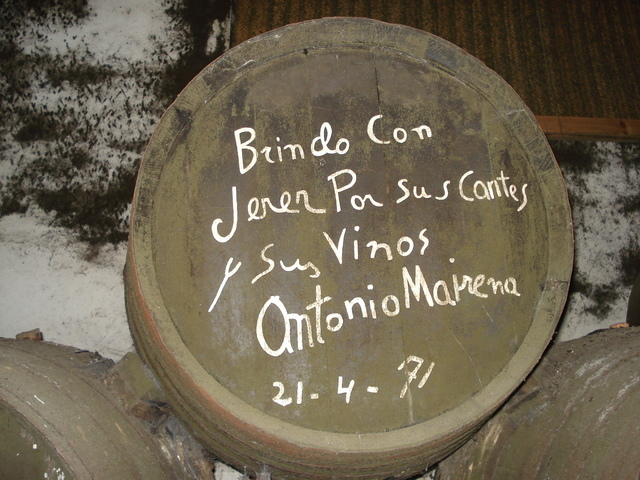
Signature of: antonio mairena